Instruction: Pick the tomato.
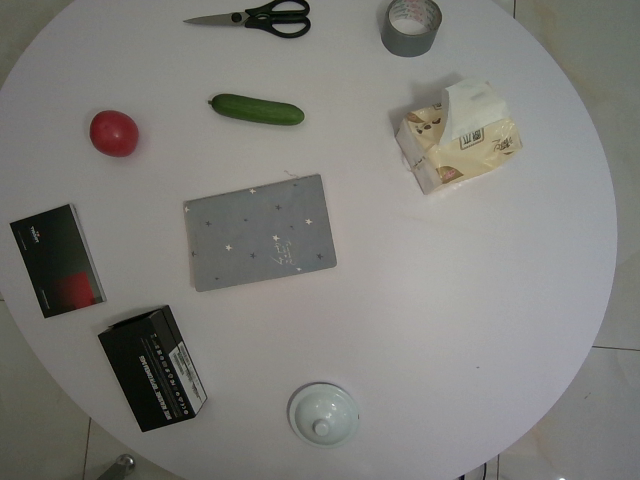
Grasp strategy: vertical